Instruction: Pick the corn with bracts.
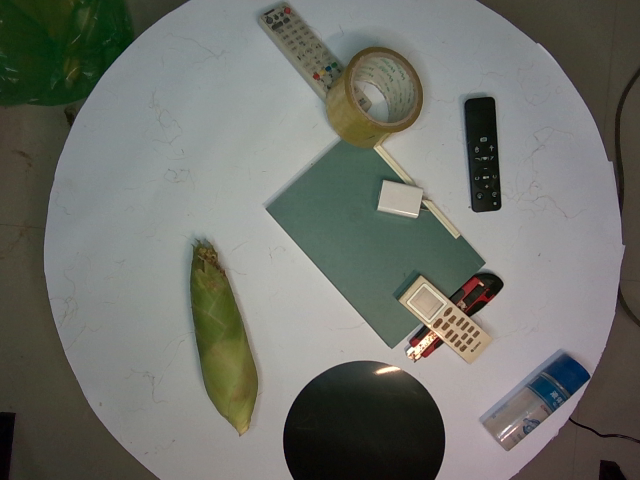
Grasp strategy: vertical